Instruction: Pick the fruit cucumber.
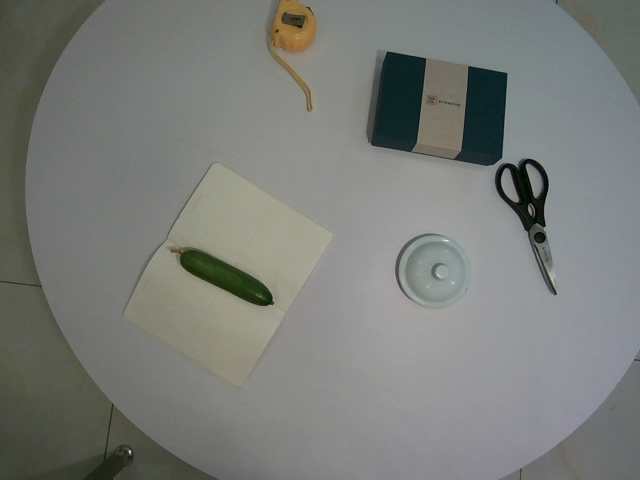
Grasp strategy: vertical